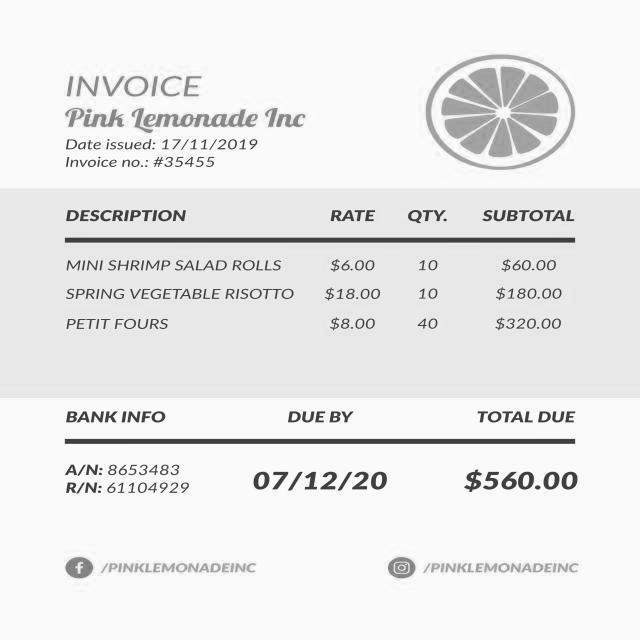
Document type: Invoice